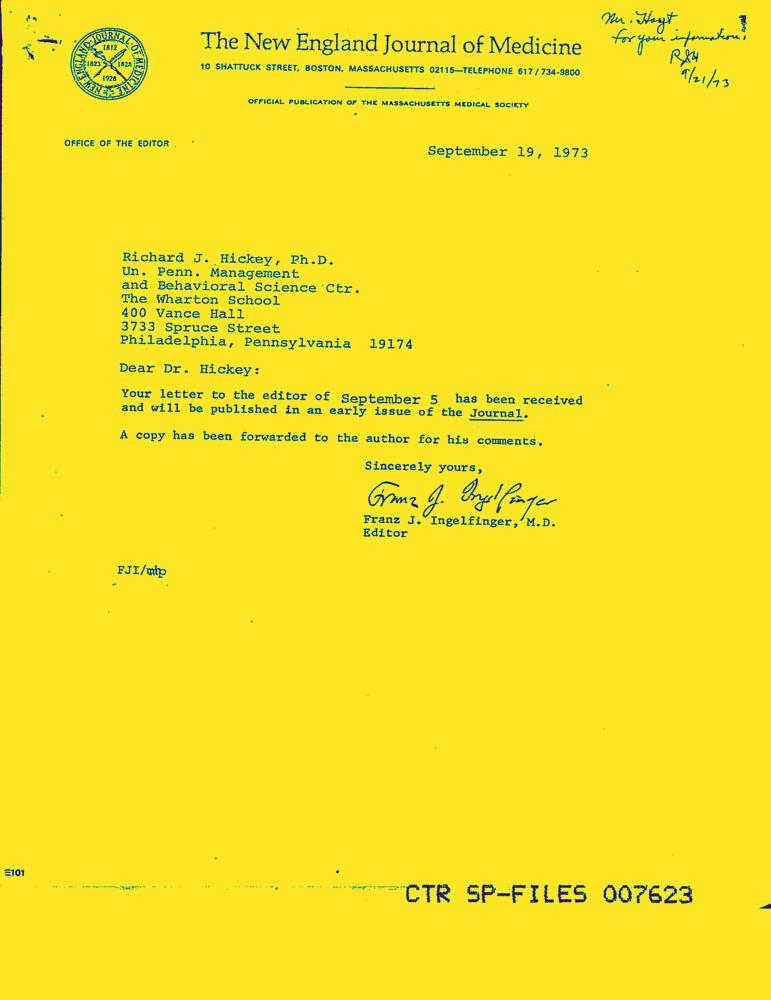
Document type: Letter-Doc